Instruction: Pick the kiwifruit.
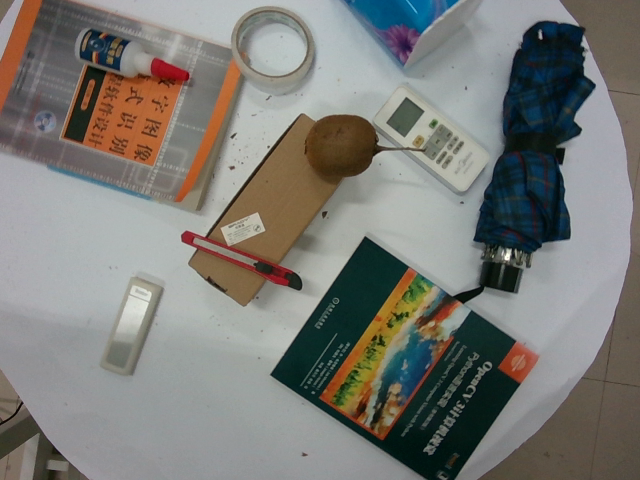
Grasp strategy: vertical